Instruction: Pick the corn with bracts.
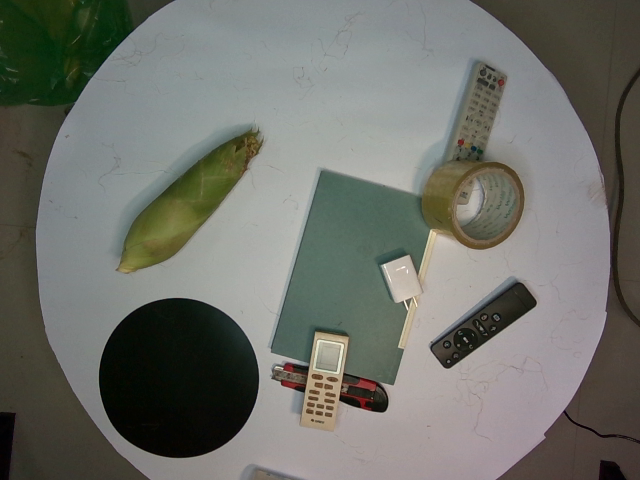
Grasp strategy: vertical